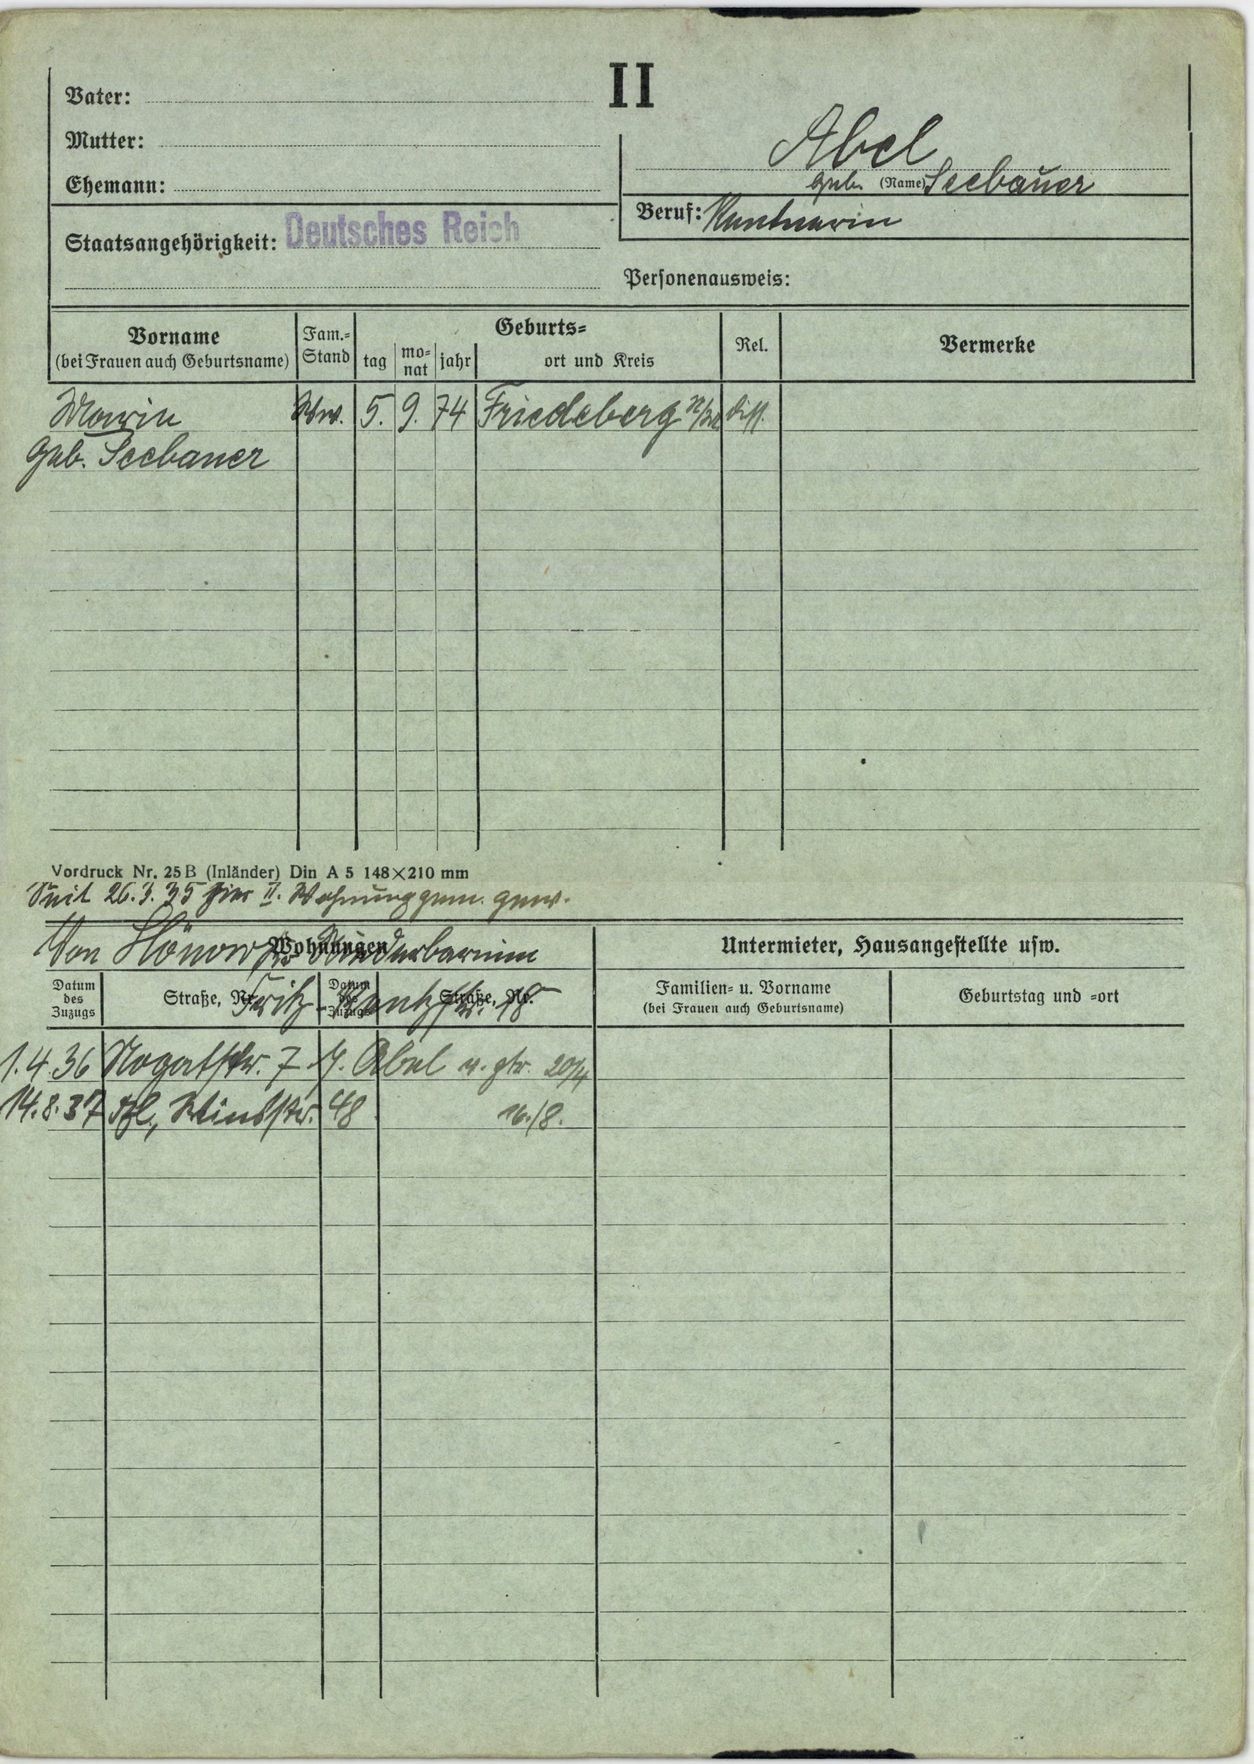
Abel
geb. Seebauer